Question: Describe the condition in detail:
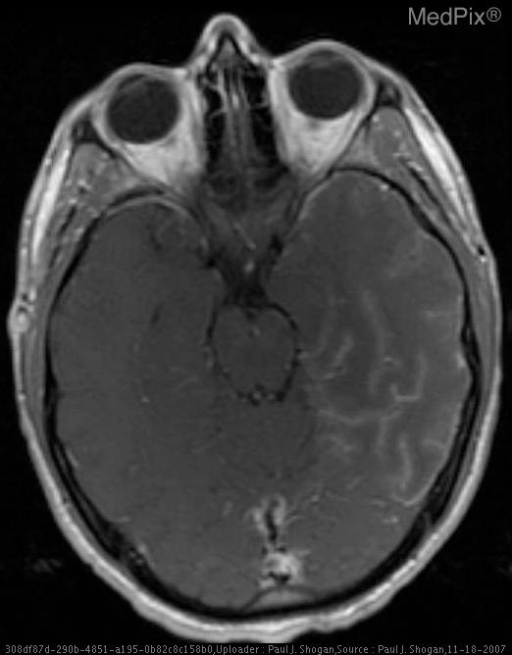
Answer: The disease is discussed as: Lesions/Condition: HSV Encephalitis

Discussion:

Herpes Encephalitis occurs at any age, with the highest incidence in adolescents and young adults, affecting men and women equally.  HSV-1 accounts for 95% of all herpetic encephalitis, and is the most common cause of viral encephalitis in the United States.

The presenting symptoms are multiple and often originate with fever, headache, seizures, confusion, stupor, and coma.  Patients may also demonstrate the gradual onset of olfactory hallucinations, anosmia, personality change, psychotic behavior, delirium, aphasia, and hemiparesis.   These symptoms are directly related to the involvement of the temporal lobes, insular cortex, and orbital surface of the frontal lobes by this disease.

After initial contact through infected secretions in the oronasopharnyx, HSV-1 travels via the lingual portion of the trigeminal nerve, to the gasserian ganglia where the virus remains dormant.  Upon reactivation from the influences of local trauma, immunosuppression, or stress, or the result of primary infection, the virus spreads in a retrograde fashion along the fibers that innervate the leptomeninges of the anterior and middle fossa.

Early diagnosis and rapid therapy is essential, as herpes encephalitis progresses rapidly.  The mortality rate ranges from 50% to 70%, with those surviving left with significant neurological impairment to include amnesia, dementia, seizures, and aphasia.  Both the patient’s age and level of consciousness at the time of initiation of intravenous acyclovir dictate outcomes.  If the patient is unconscious prior to beginning therapy, the outcome is poor.  If the patient is awake, and treatment is begun within 4 days of onset of the illness, survival is greater than 90 percent.

Laboratory:

CSF demonstrates increased pressure and a pleocytosis with lymphocyte predominance.
Red cells, and xanthochromia are identified in a minority of cases, secondary to hemorrhage.  Protein content is increased, and CSF glucose may rarely be lower than 40 mg/dL.

Polymerase Chain Reaction may be employed to identify HSV antigen in the CSF while the virus is replicating in the first few days of the illness.

Pathology:

Gross Pathologic Features:

Hemorrhagic and necrotizing encephalitis of gray and white matter, with severe edema and tissue necrosis localized to the inferior frontal, temporal lobes, and insular cortex.

Microscopically:

Focal necrotizing vasculitis with perivascular inflammatory infiltrates, with eosinophilic Cowdry intranuclear inclusion bodies located in neurons, and glial cells.

Herpes viruses include HSV-1, HSV-2, Epstein-Barr virus, cytomegalovirus, varicella-zoster virus, B virus, HSV-6, and HSV-7.

Radiology:

The imaging findings of HSV encephalitis on CT may be initially normal or subtly abnormal.  Generally, abnormalities are not identified until 3-5 days after the onset of significant symptoms.  Common initial findings are low attenuation in the medial temporal lobes and insula, with mild mass effect.  Hemorrhage may occasionally be identified and is a late finding that is highly suggestive of herpes encephalitis.  On contrast enhanced CT, there is ill-defined patchy enhancement, with gyriform enhancement being a late finding.

MRI is more sensitive than CT in detecting early changes, and demonstrates signal changes in almost all sequences.  T1 weighted images demonstrate areas of low signal intensity with surrounding edema localized to the temporal lobes, insular cortex, subfrontal area, and cingulate gyri.  Loss of the gray-white matter differentiation, and evidence of mass effect is frequently encountered.  Additionally, in cases of hemorrhage, there may be foci of increased signal in the inferior parts of the frontal and temporal lobes.  T2 weighted images demonstrate asymmetric bilateral high signal intensity in gray, and subcortical white matter of the temporal lobes, extending into the insular cortex, secondary to edema.  The basal ganglia are usually spared.  Findings are initially unilateral, followed by less severe contralateral temporal lobe signal abnormalities.

Proton density sequences demonstrate increased signal intensity in affected areas.  T2 weighted Fluid Attenuated Inversion Recovery (FLAIR) sequences demonstrate hyperintense signal with edematous cortex and subcortical white matter.  T2 gradient recalled echo sequences show hypointensity if there is hemorrhage within the edematous brain parenchyma.

Diffusion weighted images demonstrate marked hyperintense restricted diffusion, and reduced ADC values.  It is important to distinguish these findings from ischemic stroke, hemorrhage, abscess, lymphoma, Creutzfeldt-Jakob disease, glioma, and metastatic disease, for the determination of appropriate treatment.  HSV encephalitis can be differentiated from other high signal intensity DW MR images, and low ADC values based on the clinical presentation of the patient, distribution of the imaging findings, and results of the polymerase chain reaction test.

T1 weighted gadolinium enhanced images demonstrate asymmetric mild patchy enhancement indicating abnormalities of the blood-brain barrier.  Gyriform enhancement may be seen one week after initial symptoms.  Meningeal enhancement is an early finding, with parenchymal enhancement being a late finding, or evidence of hemorrhage.

MR spectroscopy may be utilized demonstrating elevated peaks of lactate, choline, and myoinositol, and reduced N-acetylaspartate signal.

Follow-up imaging demonstrates progressive abnormalities with worsening involvement of the contralateral temporal lobe, insula, and cingulate gyri.  Encephalomalacia, atrophy, and dystrophic calcification are commonly seen as sequelae of HSV encephalitis.